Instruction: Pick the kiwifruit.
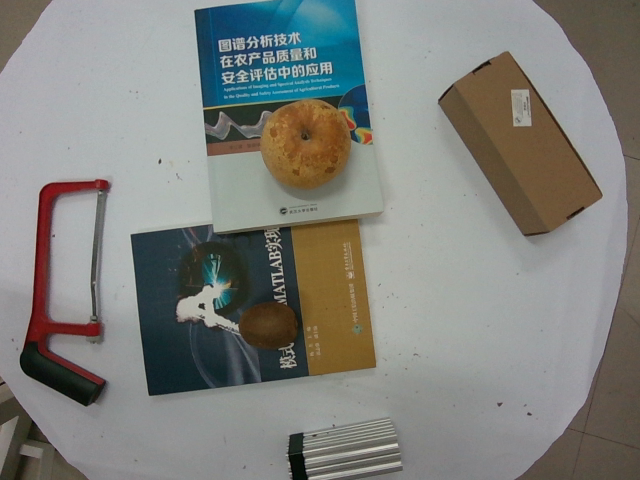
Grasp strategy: vertical